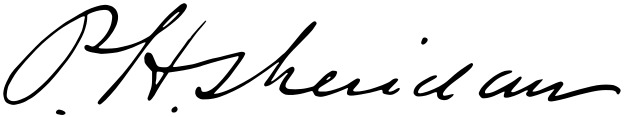
Signature of: philip sheridan